Question: What do the imaging results show?
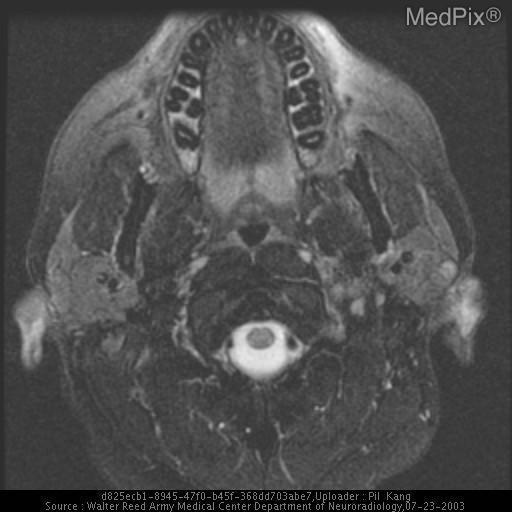
Answer: The imaging shows Multiple MR sequences of the neck demonstrate a lobulated mass at the prior surgical site with intermediate T1 signal, high T2 signal, and enhancement.  Is this recurrence or changes induced by surgery and/or radiation?

Coregistered SPECT/CT images after the administration of In-111-octreotide demonstrates a focus of increased radiotracer uptake at the left neck corresponding to the area in question demonstrated on MR.  This is a recurrence of patient's known paraganglioma. Multiple MR sequences demonstrate a mass-like area at the left suprahyoid neck known to be the patient's prior surgical site for removal of a paraganglioma, demonstrating intermediate T1 signal, high T2 signal, and enhancement.  Is this recurrence or surgical and/or radiation-induced change?.